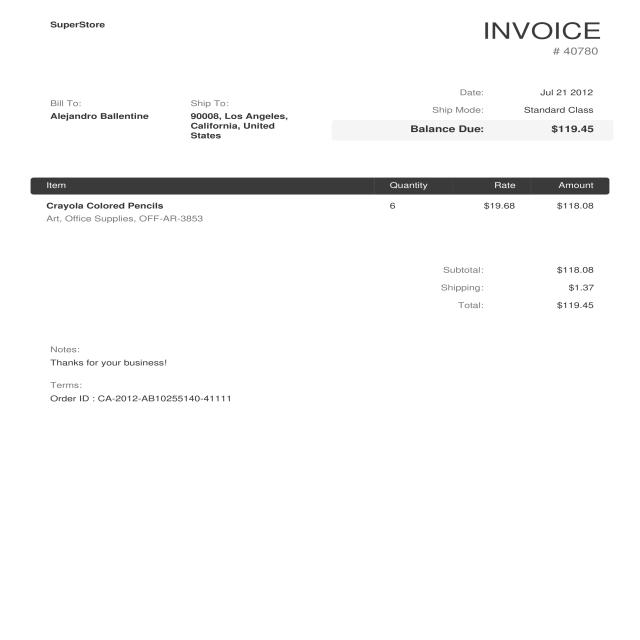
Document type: Invoice